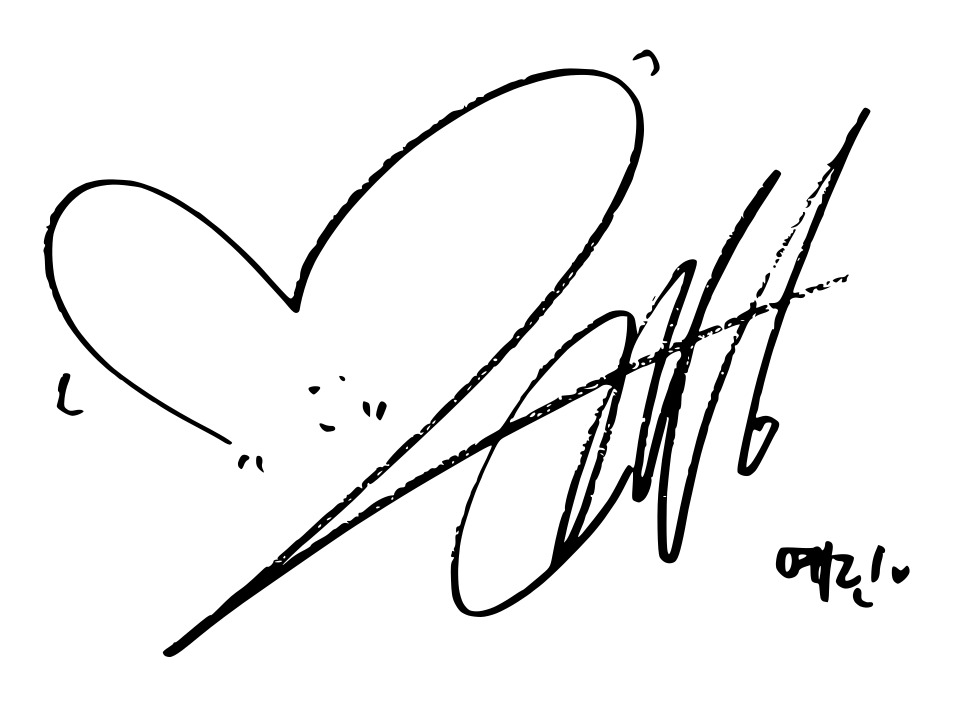
Signature of: yerin